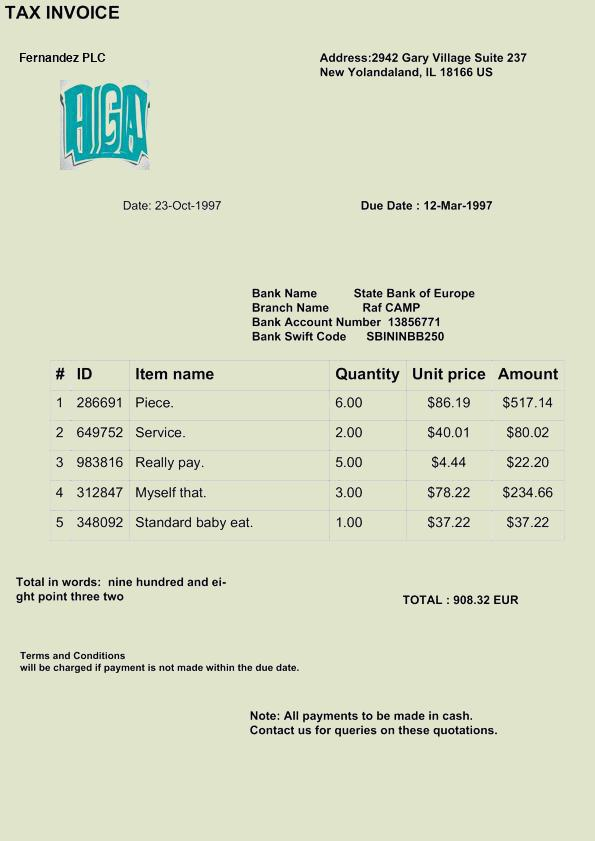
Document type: Invoice